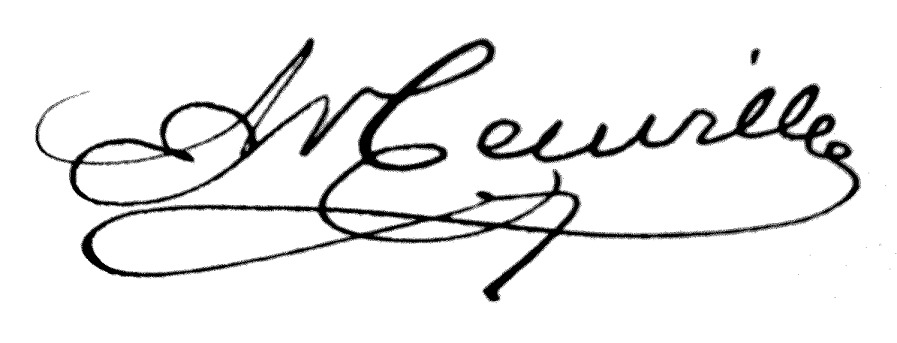
Signature of: ernest neuville